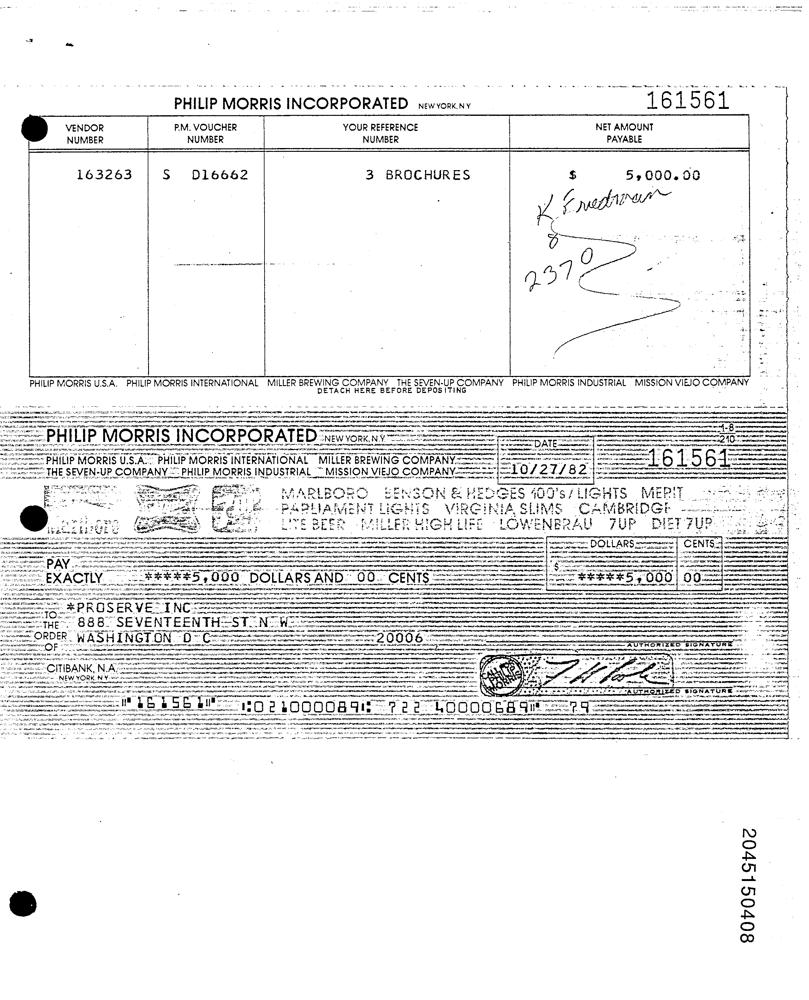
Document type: Invoice